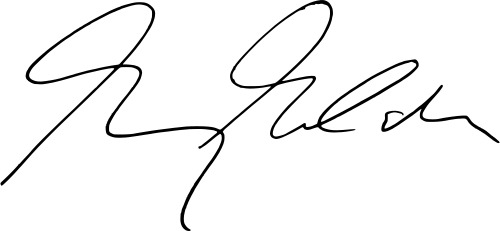
Signature of: george gilder